Question: What is the mailing or notice date provided in the document?
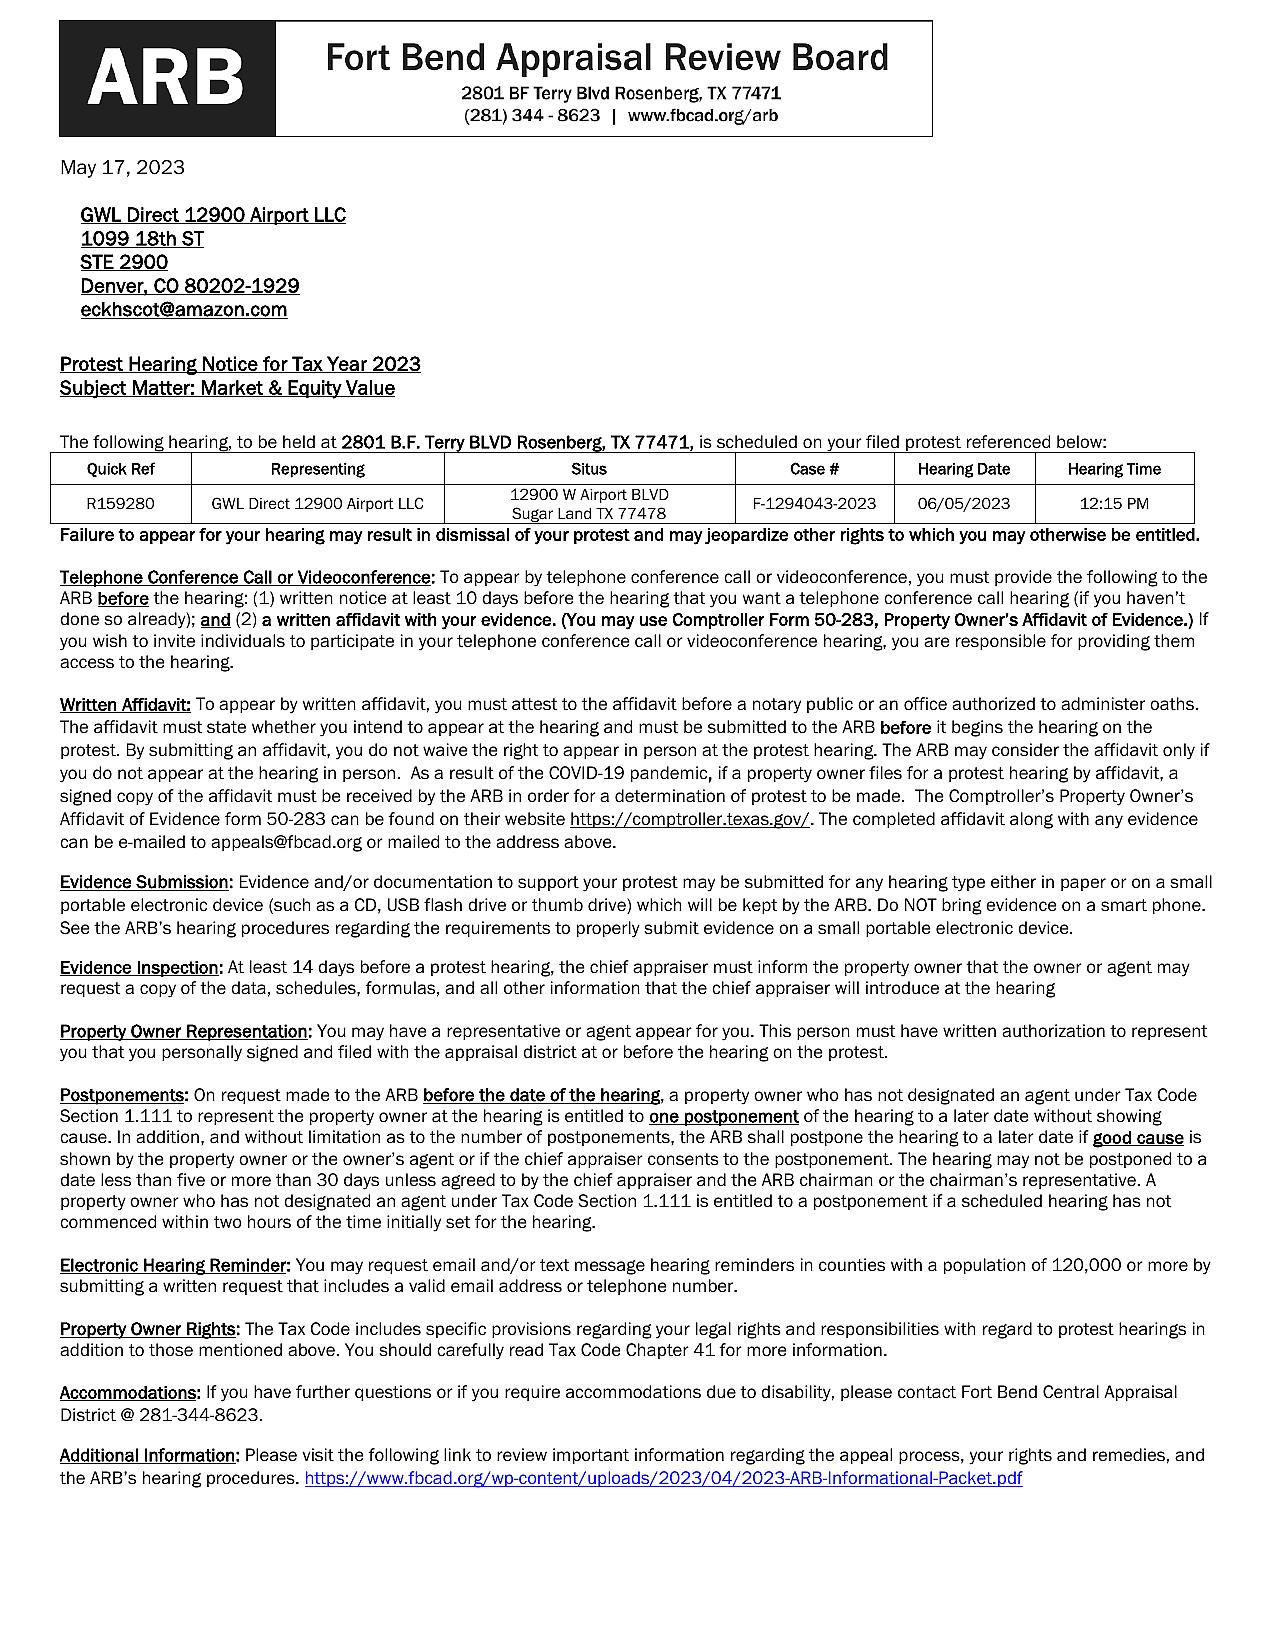
Answer: "17-May-23"